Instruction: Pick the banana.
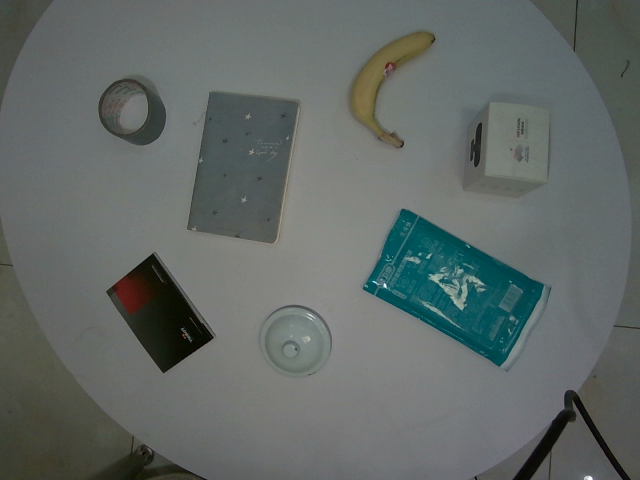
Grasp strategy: vertical